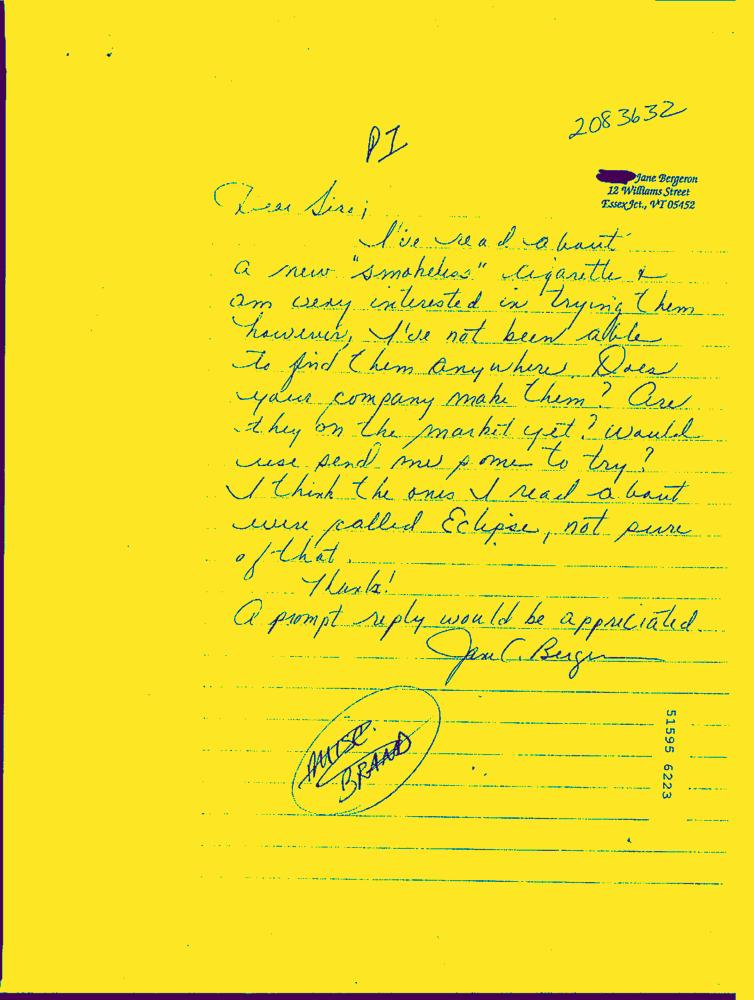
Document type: Hand-Written